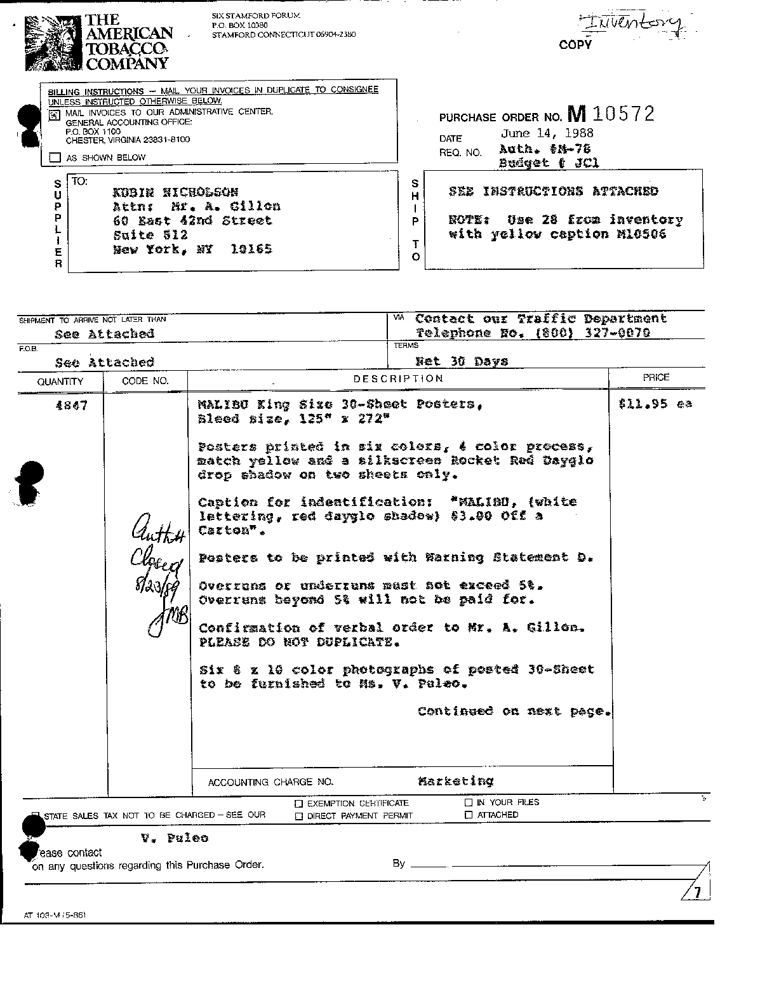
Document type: Invoice